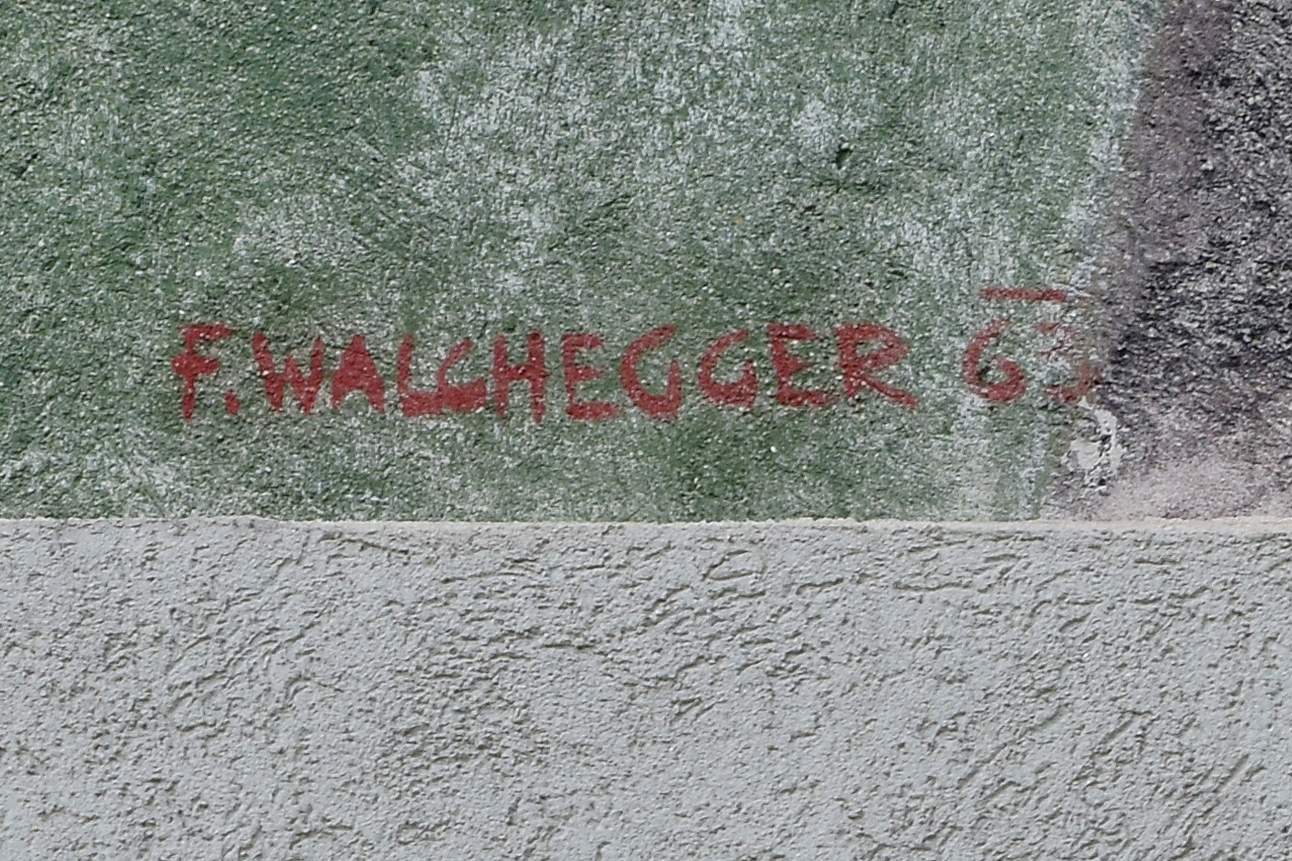
Signature of: franz walchegger